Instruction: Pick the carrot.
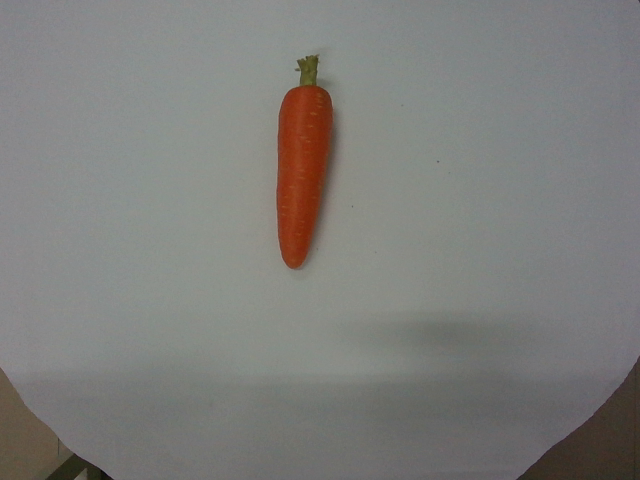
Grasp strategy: vertical